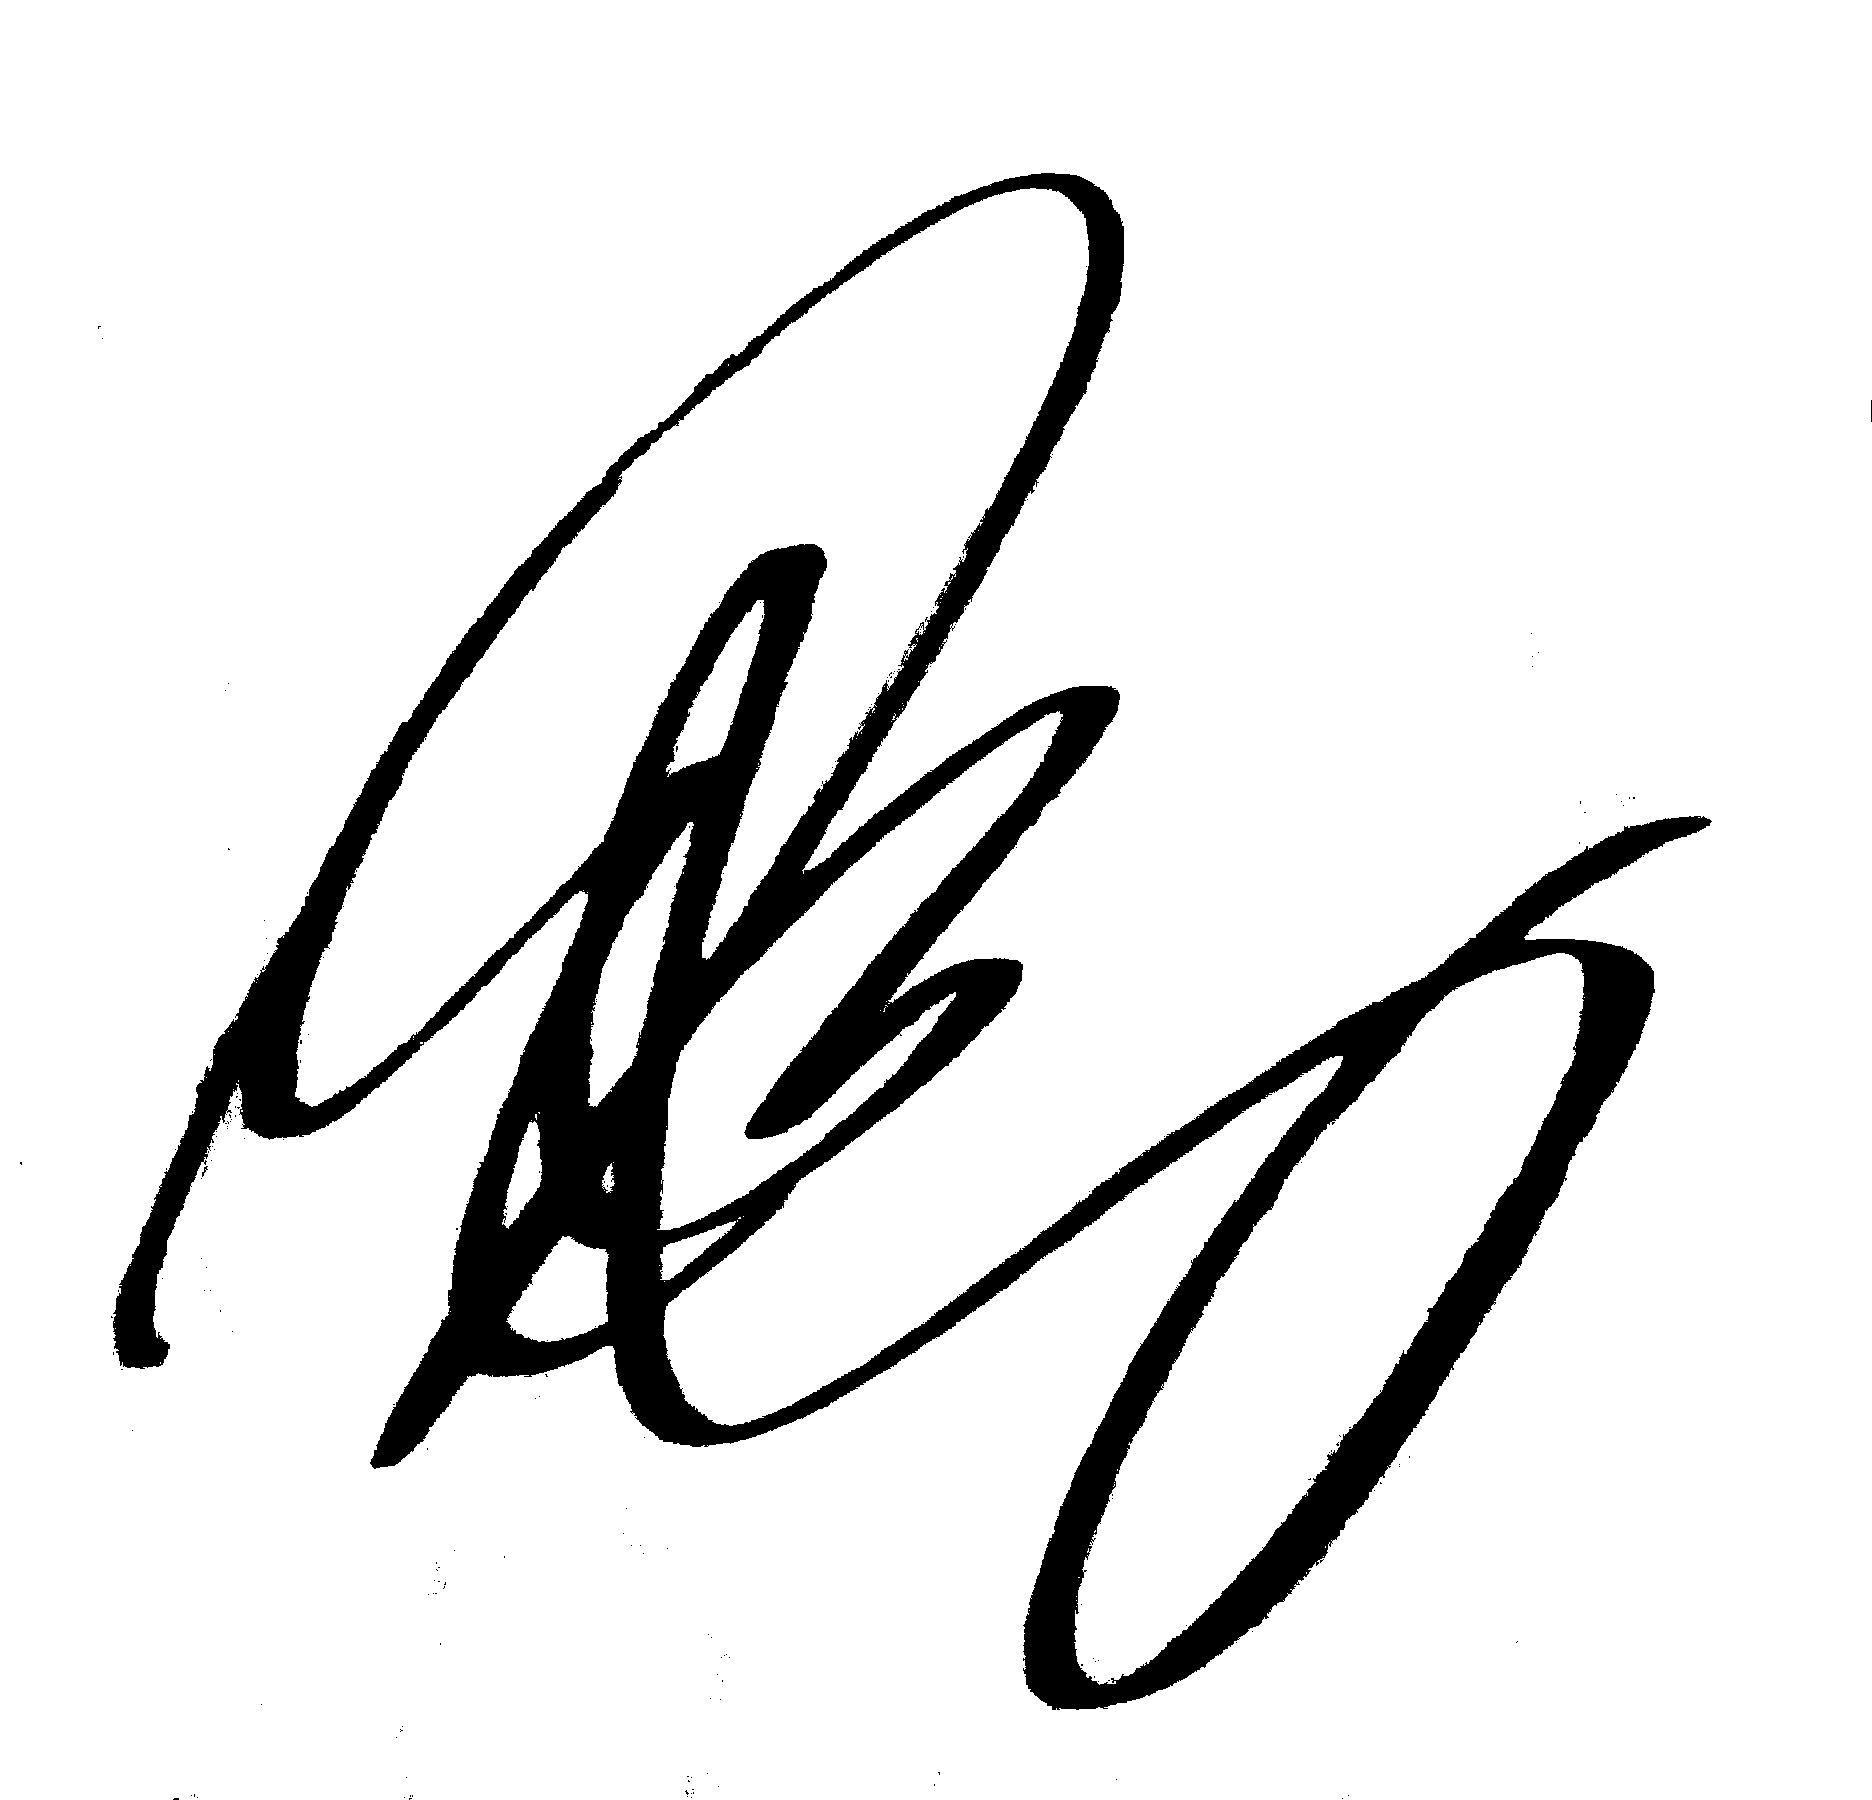
Signature of: yumemi shouuta